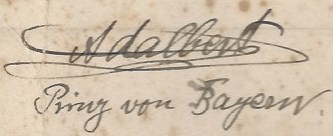
Signature of: prince adalbert of bavaria